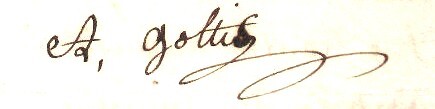
Signature of: augustine gottis